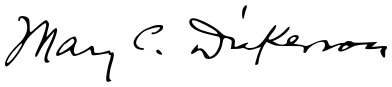
Signature of: mary cynthia dickerson